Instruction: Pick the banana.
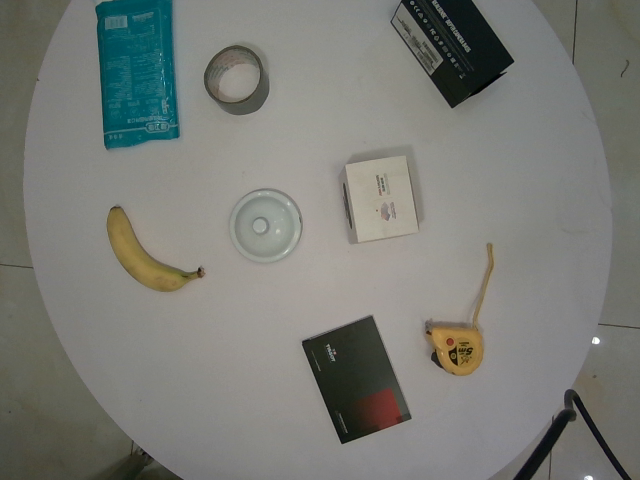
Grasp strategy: vertical